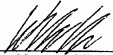
Signature of: bill ackman